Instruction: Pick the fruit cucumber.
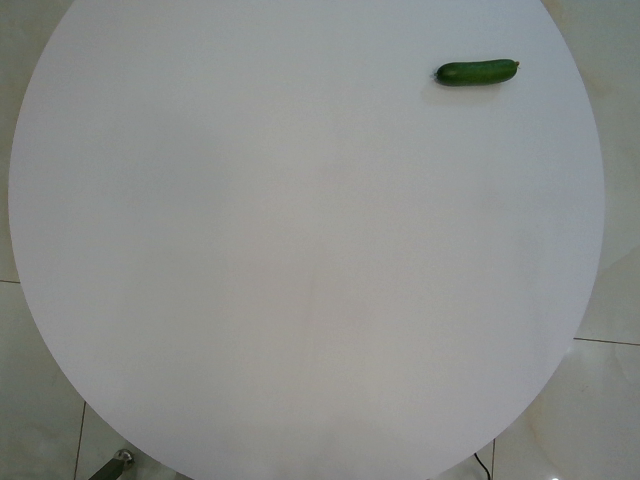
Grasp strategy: vertical